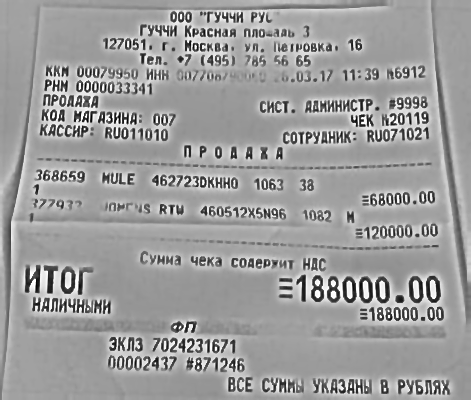
Продавец: ООО "ГУЧКИ РУС"
ИНН: 0077087909
Дата: 03.17
Товары: MULE 462723DKHNO 1063 38; ЮРИЯ RTW 460512X5N96 1082 M
Количество: 1.000; 1.000
Цена: 68000.00; 120000.00
Сумма: 68000.00; 120000.00
Итого: 188000.00